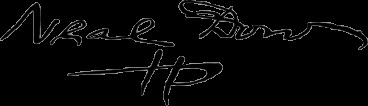
Signature of: neal s dow